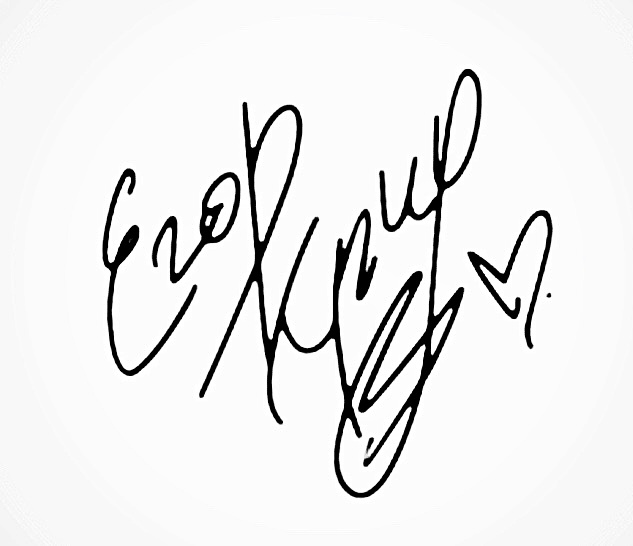
Signature of: egor kreed